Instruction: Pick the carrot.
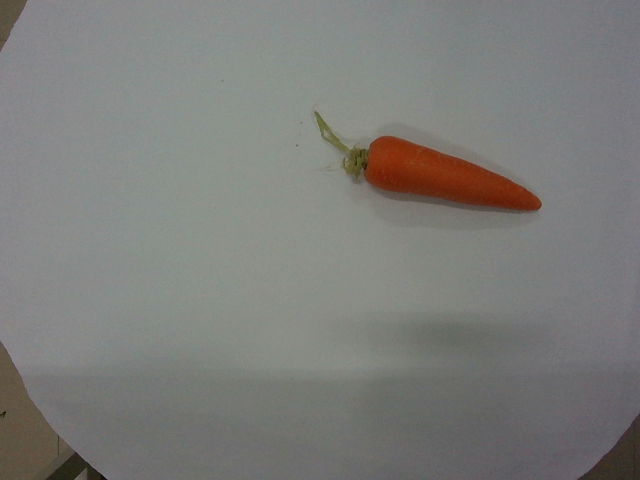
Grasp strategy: vertical